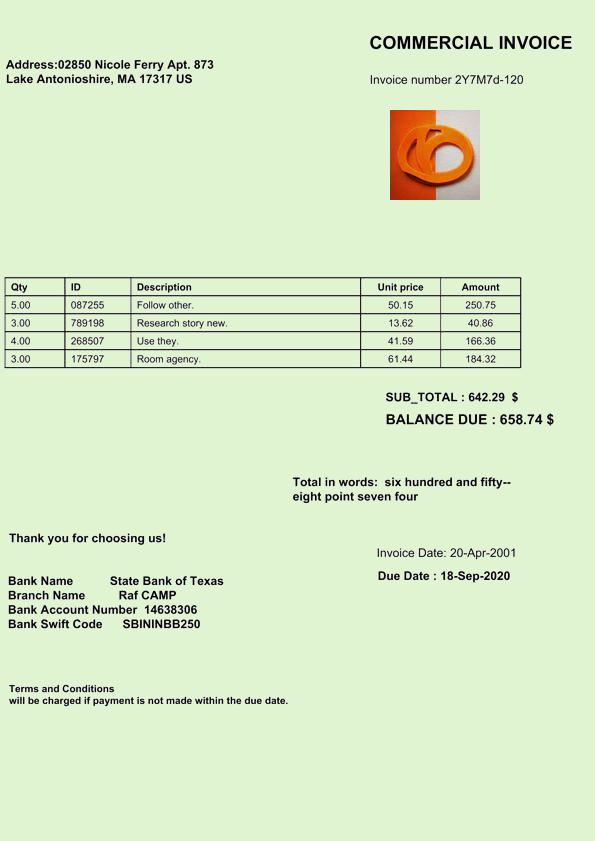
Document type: Invoice